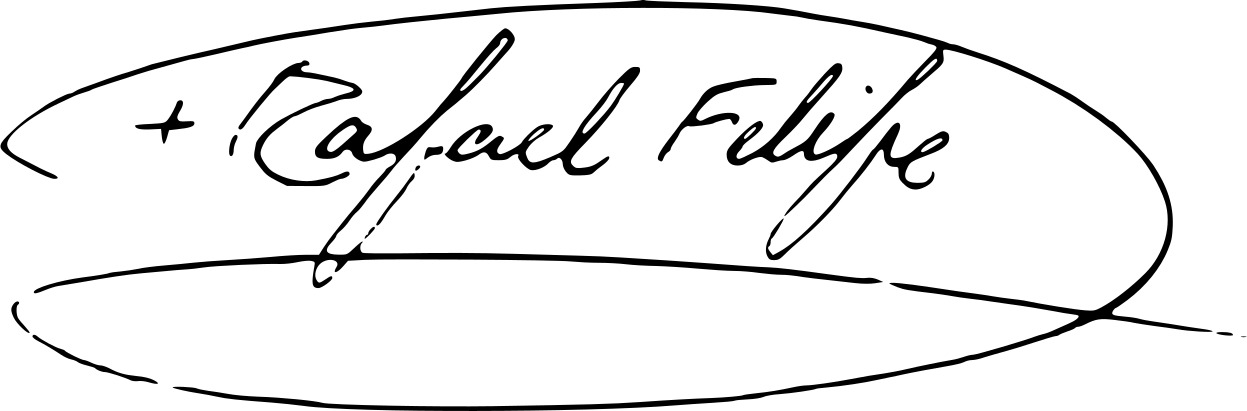
Signature of: rafael leónidas felipe y núñez